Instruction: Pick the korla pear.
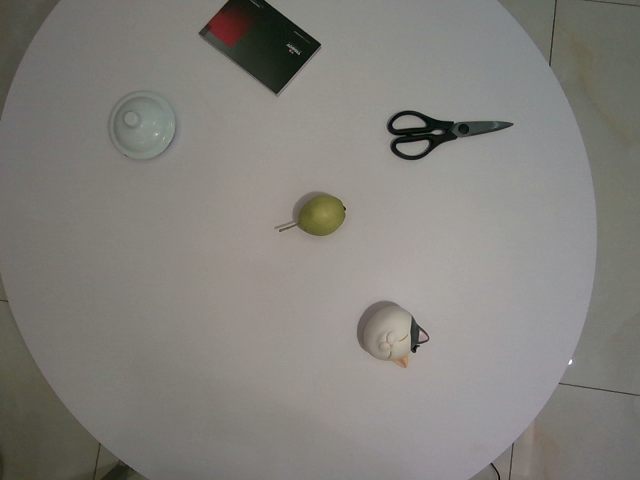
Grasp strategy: vertical